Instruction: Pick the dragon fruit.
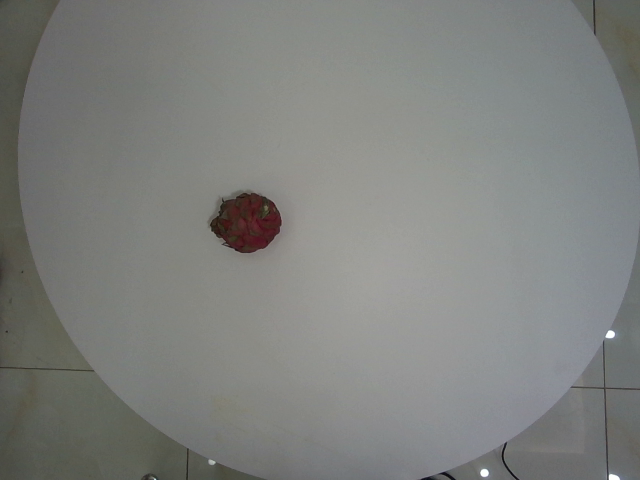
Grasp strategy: vertical